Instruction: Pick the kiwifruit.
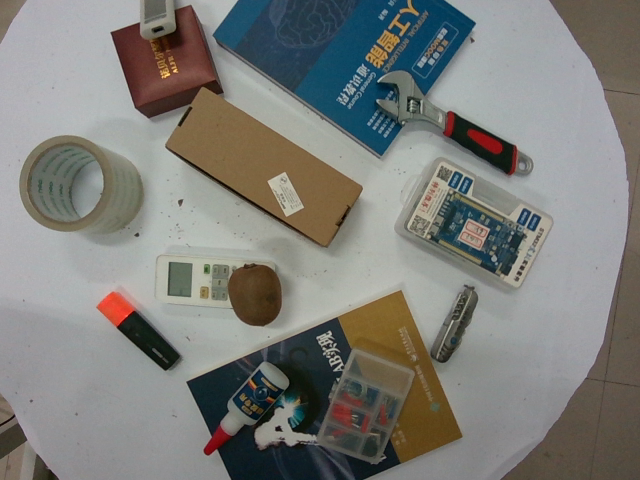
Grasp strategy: vertical